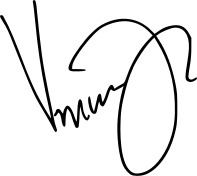
Signature of: vincent cheng